Question: Explain the disease:
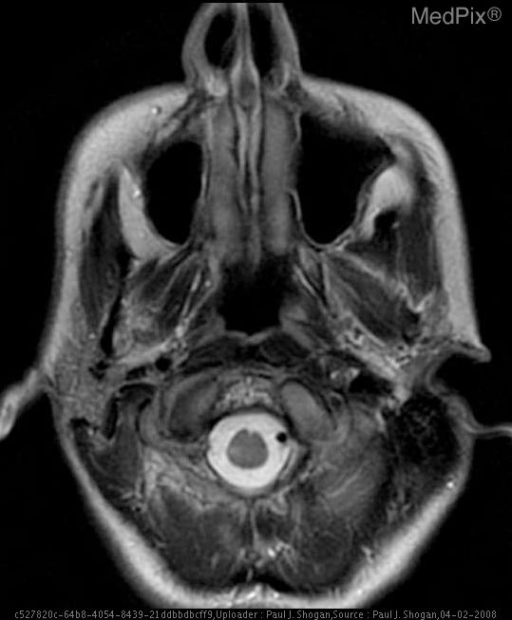
Answer: The disease is discussed as: Dissections may be spontaneous or traumatic; regardless of the etiology, the underlying pathology is the same: disruption of the intima with extravasation of blood into the vessel wall with subsequent extension of thrombus between the planes of the vessel wall (usually between the intima and media). The most common type is the subintimal dissection, although subadventitial dissections (clot extension in the plane between the media and adventitia) also occur.

Two theories exist with regard to the etiology of dissections, each of which invokes intimal injury as a final common pathway:
1). An intimal tear occurs, allowing clot propagation within the vessel wall.
2). A primary intramural hematoma develops and eventually ruptures through the intimal lining into the vessel lumen.

Traumatic dissections result from three basic mechanisms of injury:

1). Penetrating injuries, which include gunshot wounds, knife wounds, intra-oral trauma (pencils, sticks). With regard to characterizing the location of penetrating injuries, the neck is divided into three anatomic zones:
*Zone 1: below the level of the cricoid cartilage.
*Zone 2: between the level of the cricoid and the level of the mandibular angle.
*Zone 3: superior to the level of the mandibular angle.

2). Nonpenetrating injury due to spine fracture-subluxation injuries.

3). Blunt injury to the carotid arteries.

Vertebral artery dissections account for approximately 20% of cases of cervical vascular injuries and most commonly occur between the skull base and the upper cervical spine. Less commonly, the injury occurs between the vessel’s origin from the subclavian artery and the C6 foramen transversarium. Mid-cervical vertebral artery injuries occur in approximately 5% of patient with fractures involving the foramina transversaria.

Internal carotid artery dissections are the most common of all craniocervical dissections, frequently (70% of cases) involve both the cervical and petrous segments of the ICA, and usually spare the carotid bulb. Dissections involving the intracranial internal carotid artery segments, while rare, do occur.

The radiographic appearance of the contrast-opacified vertebral artery on the lateral view is as follows: the vertebral artery takes a nearly vertical course as it traverses the C6 through C3 foramina transversaria. Immediately after passing through the vertebral canal of C2, the vessel forms an inverted L and turns laterally within C2. It then exits C2 and turns cephalad to pass through the vertebral canal of C1. On exiting the transverse foramen of the atlas, it then courses sharply posteriorly along the posterior ring of C1, completing the appearance of a half square. Finally, it turns anterosuperiorly (a hairpin turn) to pierce the dura as it passes through the foramen magnum.